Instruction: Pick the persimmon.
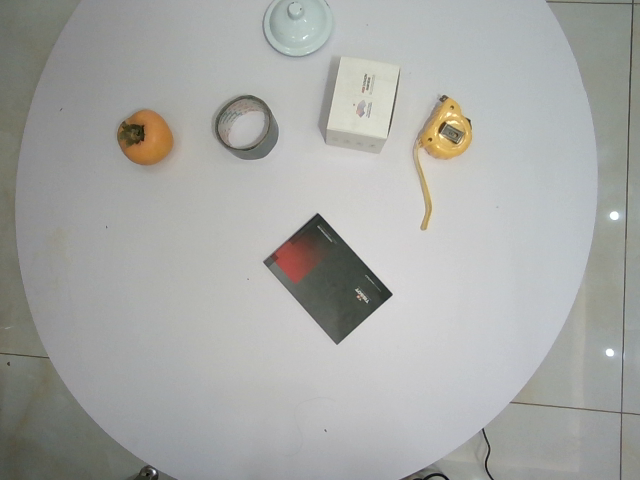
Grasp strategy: vertical